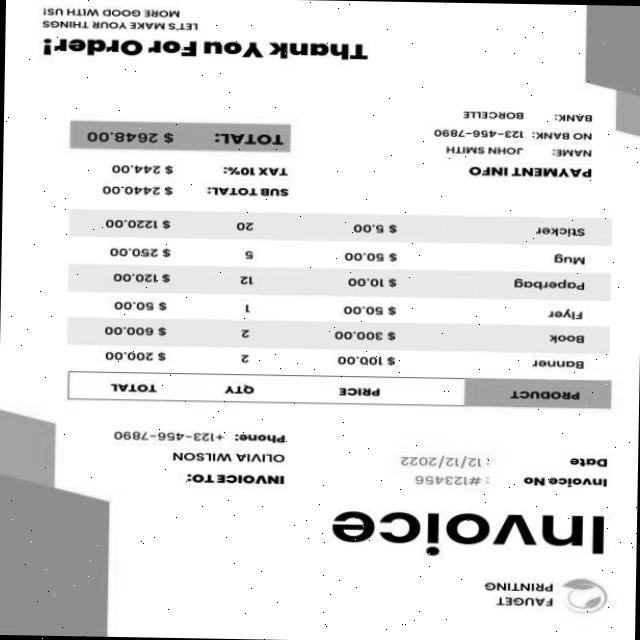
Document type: Invoice